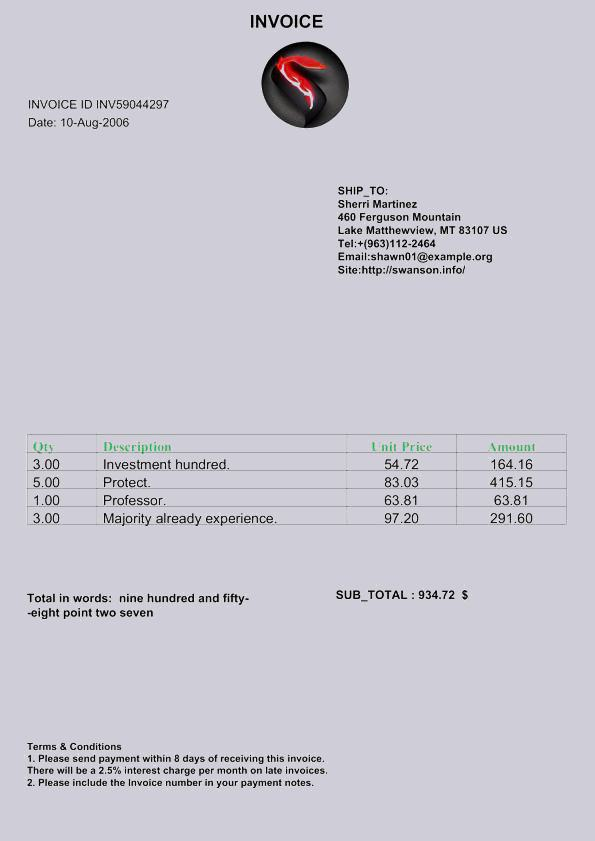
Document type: Invoice